Question: Can you provide the account number mentioned in the document?
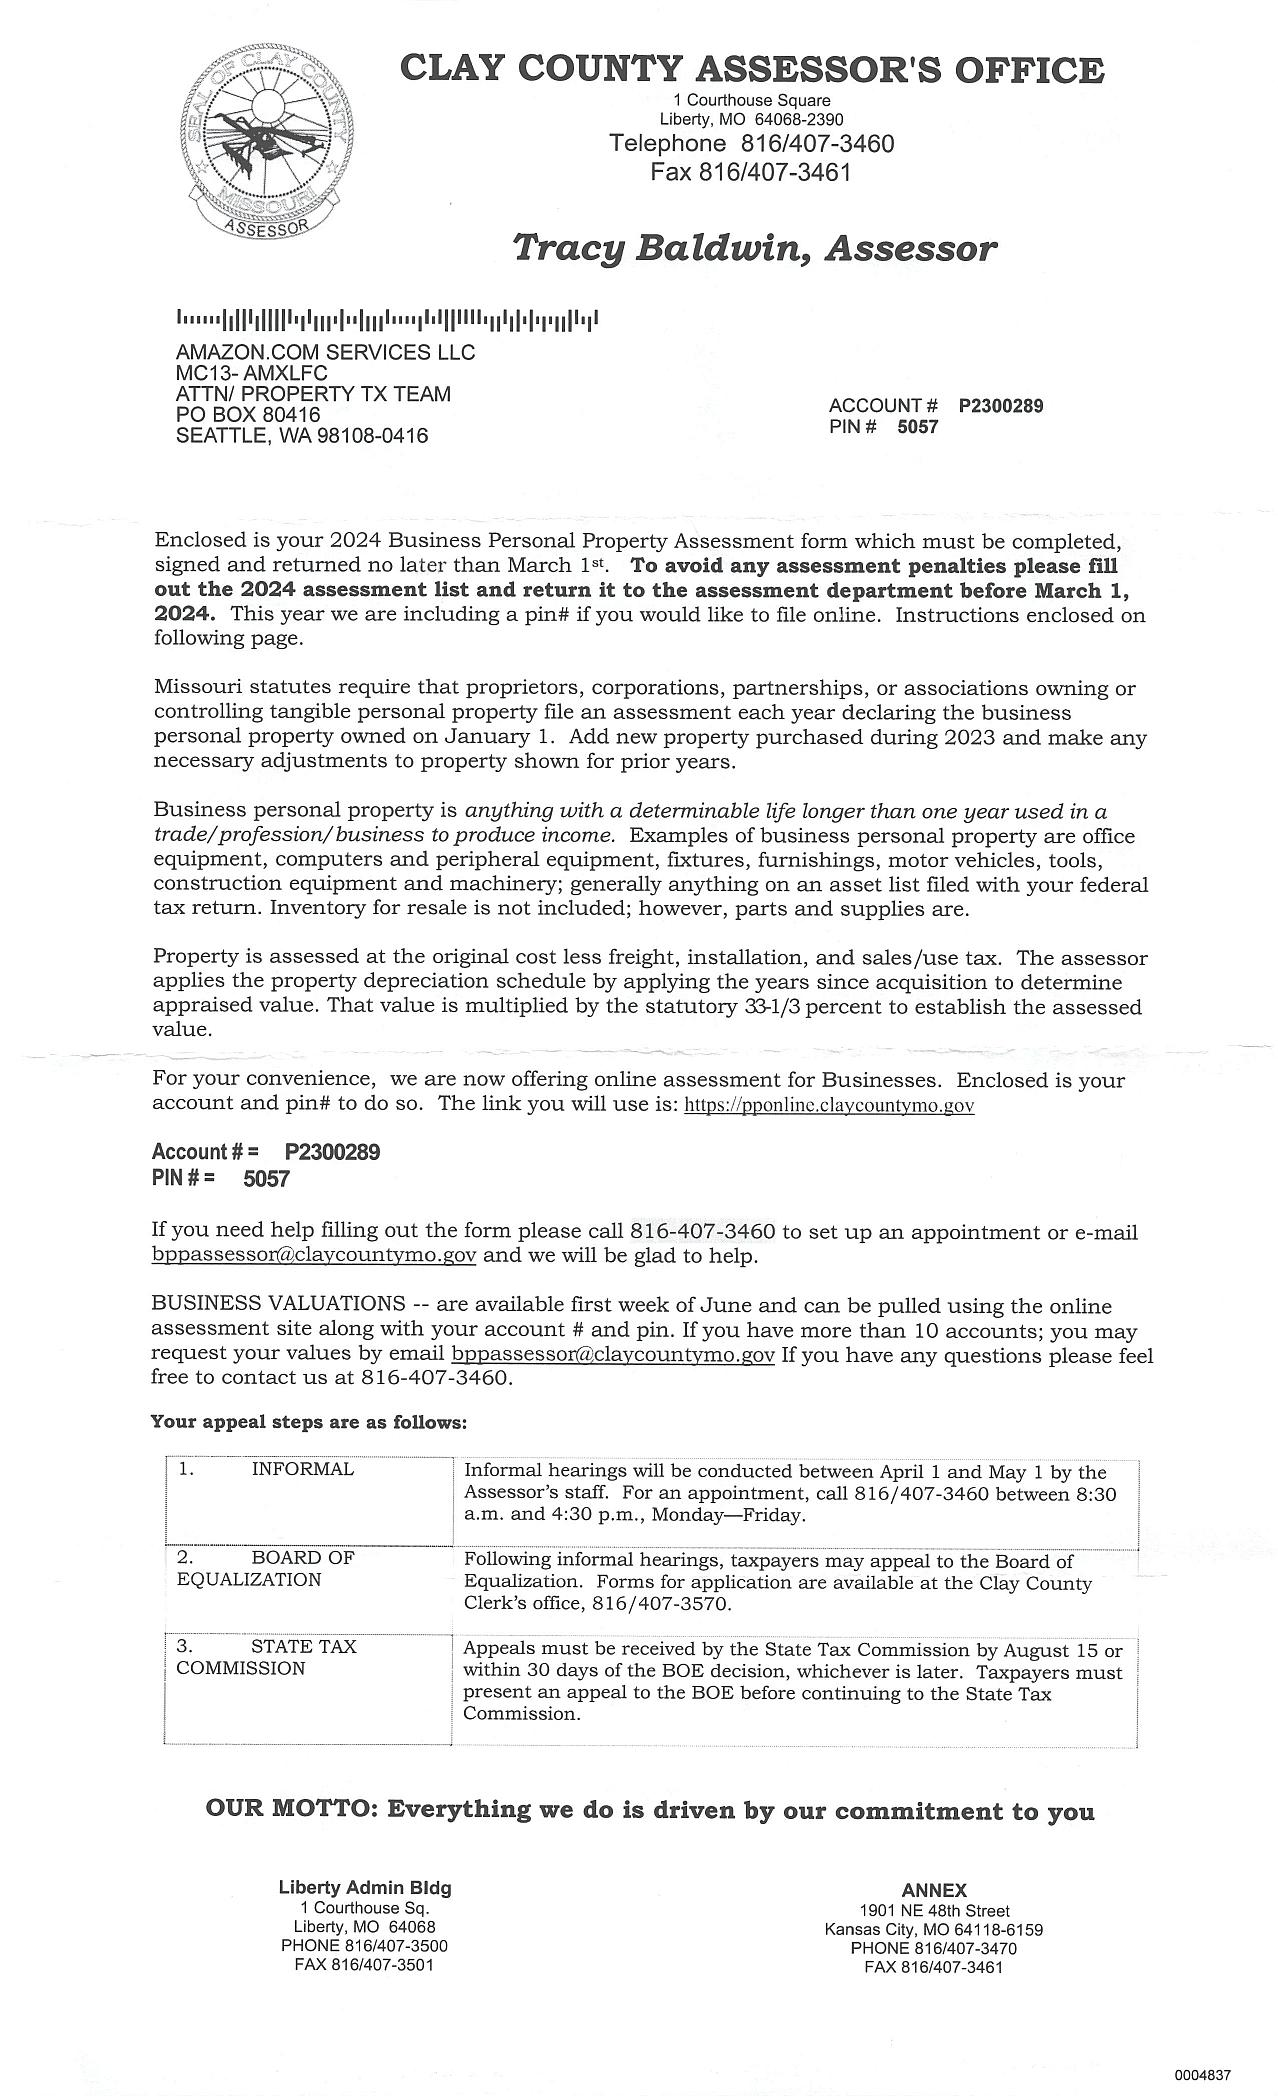
Answer: "P2300289"